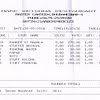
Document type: Invoice